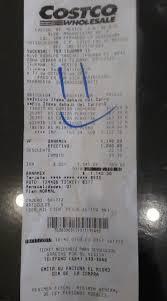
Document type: Invoice